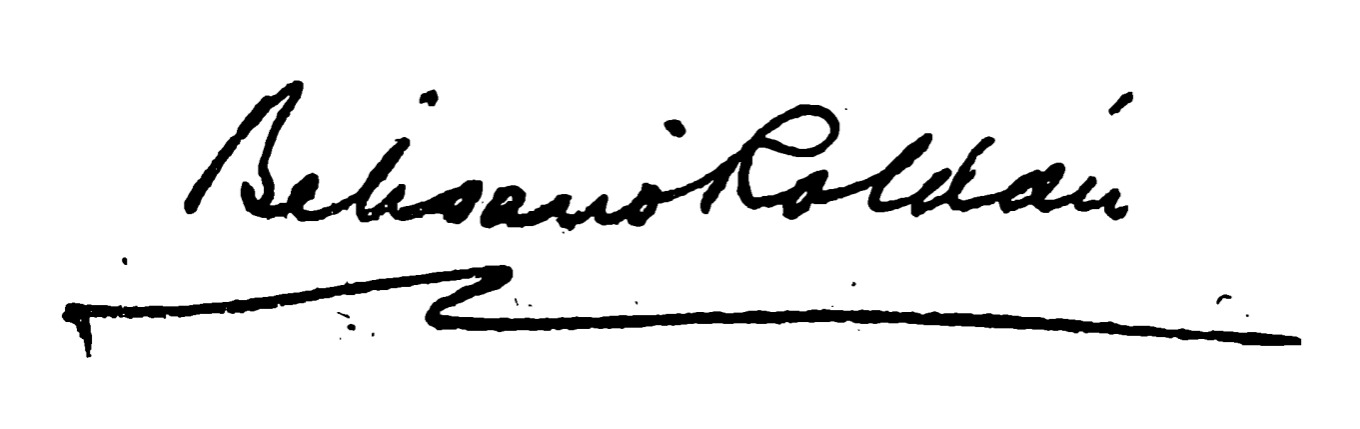
Signature of: belisario roldán